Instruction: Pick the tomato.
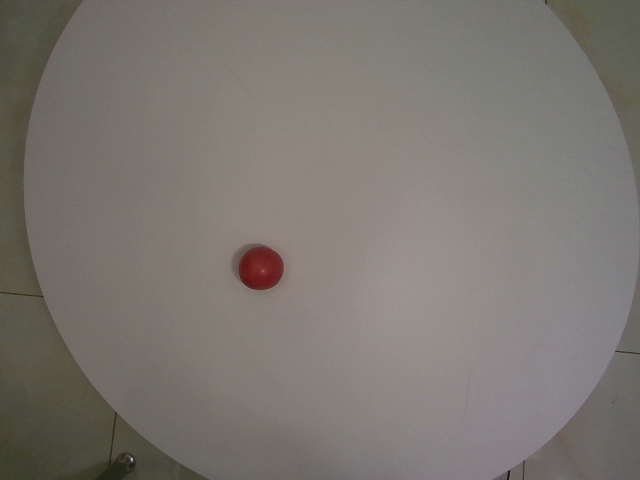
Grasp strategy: vertical